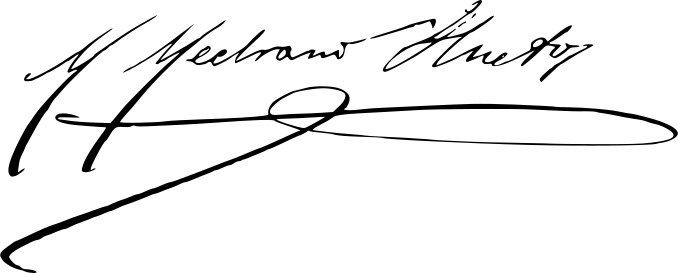
Signature of: manuel medrano huetos